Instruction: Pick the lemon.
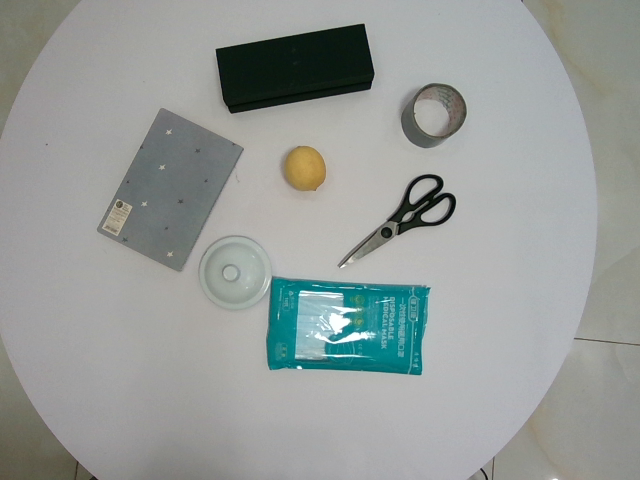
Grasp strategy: vertical